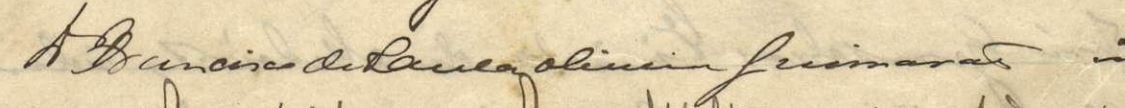
Signature of: paula guimarães